Question: What could the diagnosis suggest?
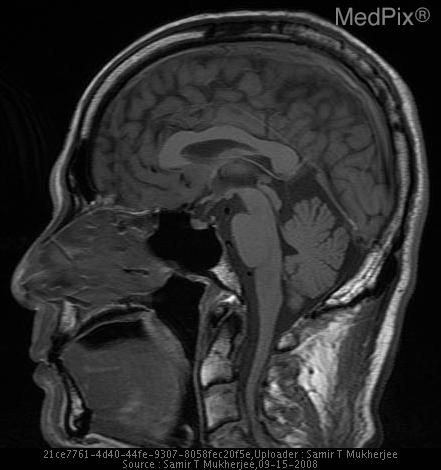
Answer: The possible diagnosis includes •  Disk Herniation w/mass effect
Prior to imaging, considerations also included transverse myelitis, acute inflammatory demyelinating polyneuropathy, and peripheral nerve trauma..